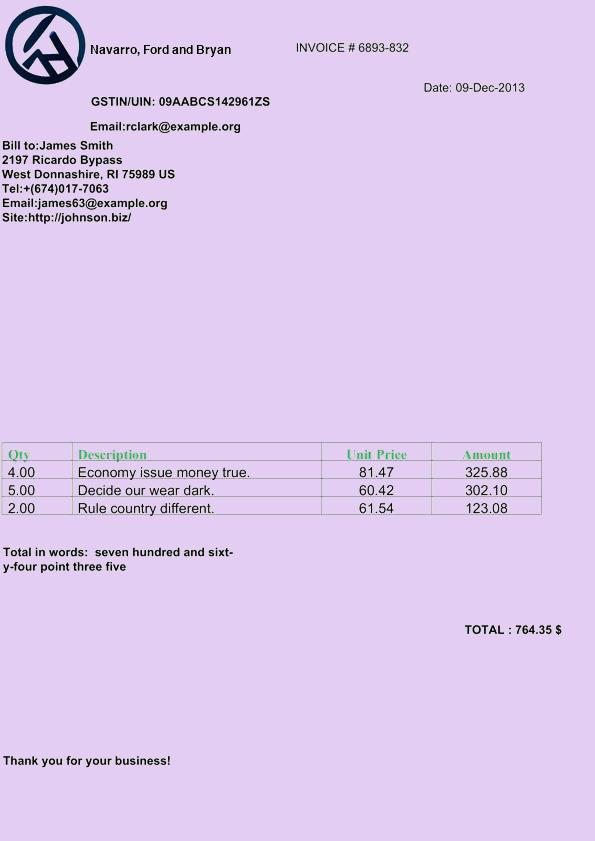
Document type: Invoice